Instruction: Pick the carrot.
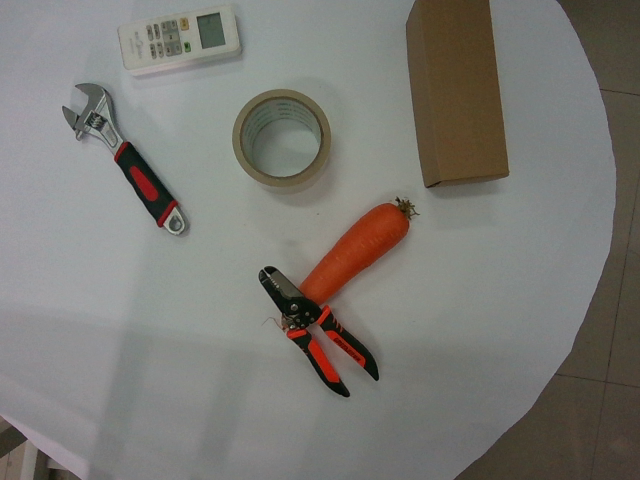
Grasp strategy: vertical